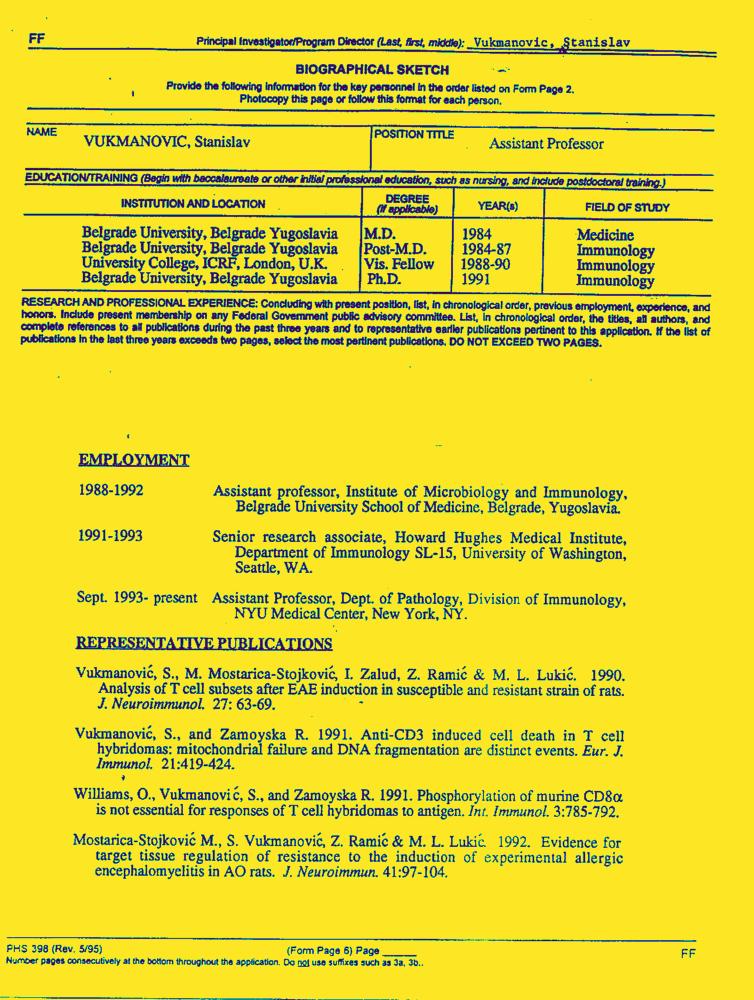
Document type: Resume-Doc